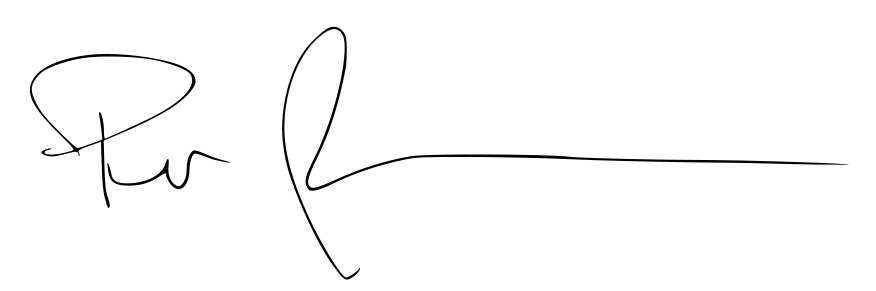
Signature of: per nilsson